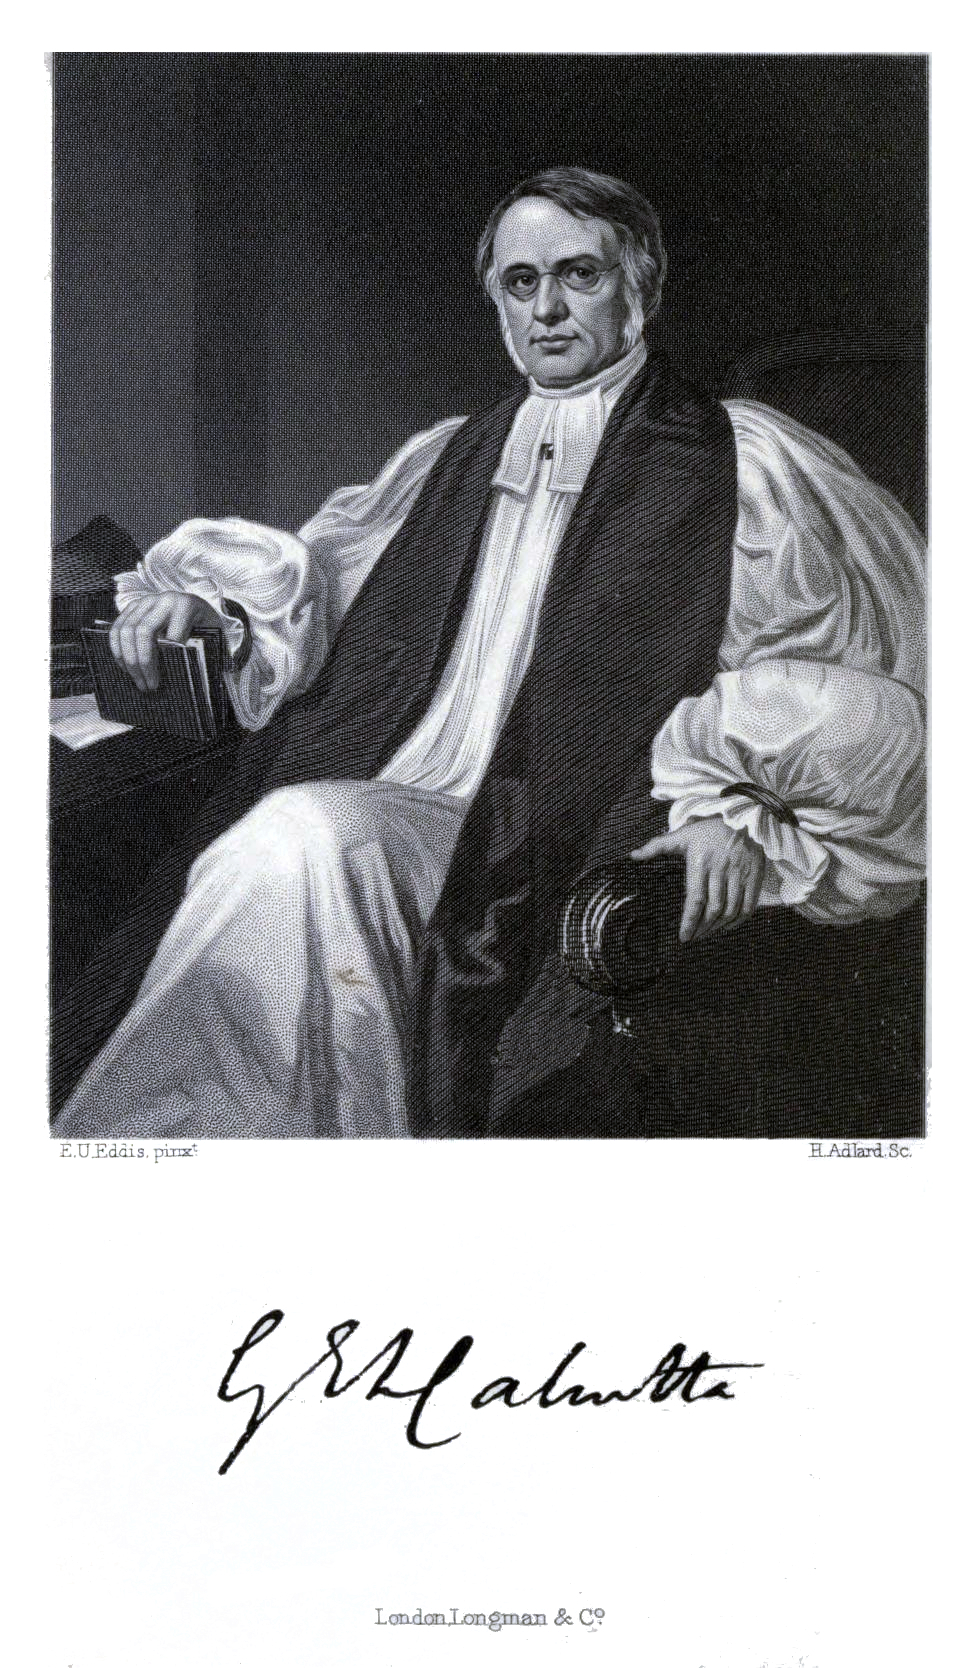
Signature of: george cotton